Question: What are the imaging findings?
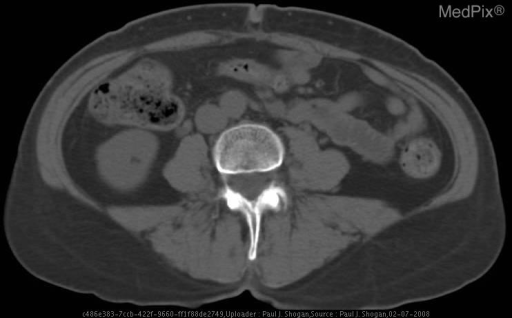
Answer: The imaging shows Gray-scale sonographic images of the right kidney demonstrate a well circumscribed 1 cm hyperechoic lesion in the lower pole that is isoechoic with the renal sinus.

Unenhanced CT of the kidneys was obtained demonstrating a tiny focal area of fat density in the lower pole of the right kidney, confirming the diagnosis of renal angiomyolipoma. Unenhanced axial CT image from the same patient, at the level of the lower pole of the right kidney demonstrates a subcentimeter hypodense focus with Hounsfield Units measuring -21, confirming the sonographic findings of a small angiomyolipoma..